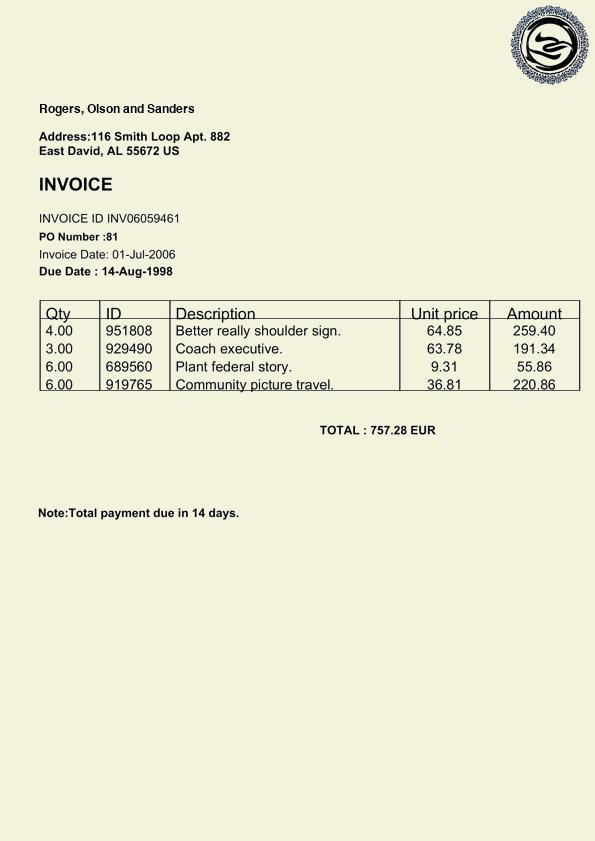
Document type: Invoice